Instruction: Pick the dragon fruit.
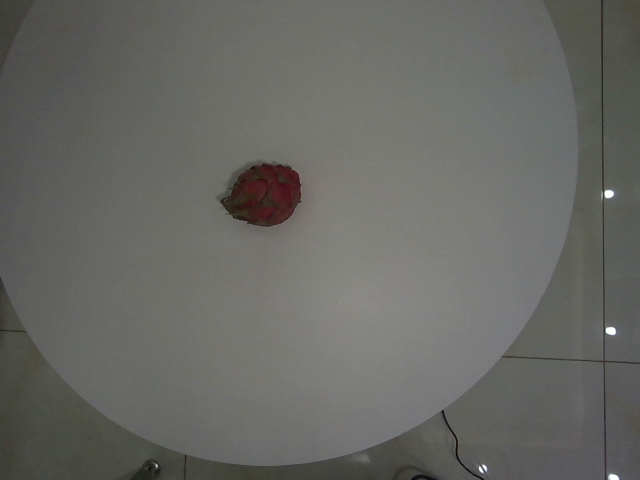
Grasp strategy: vertical